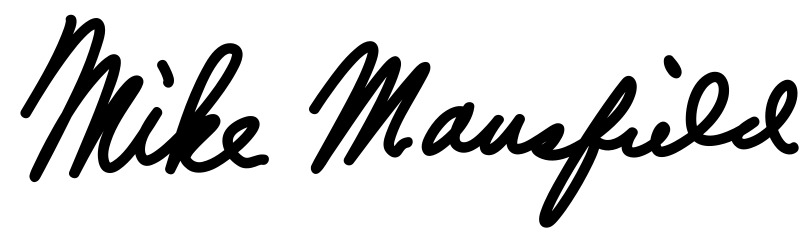
Signature of: mike mansfield